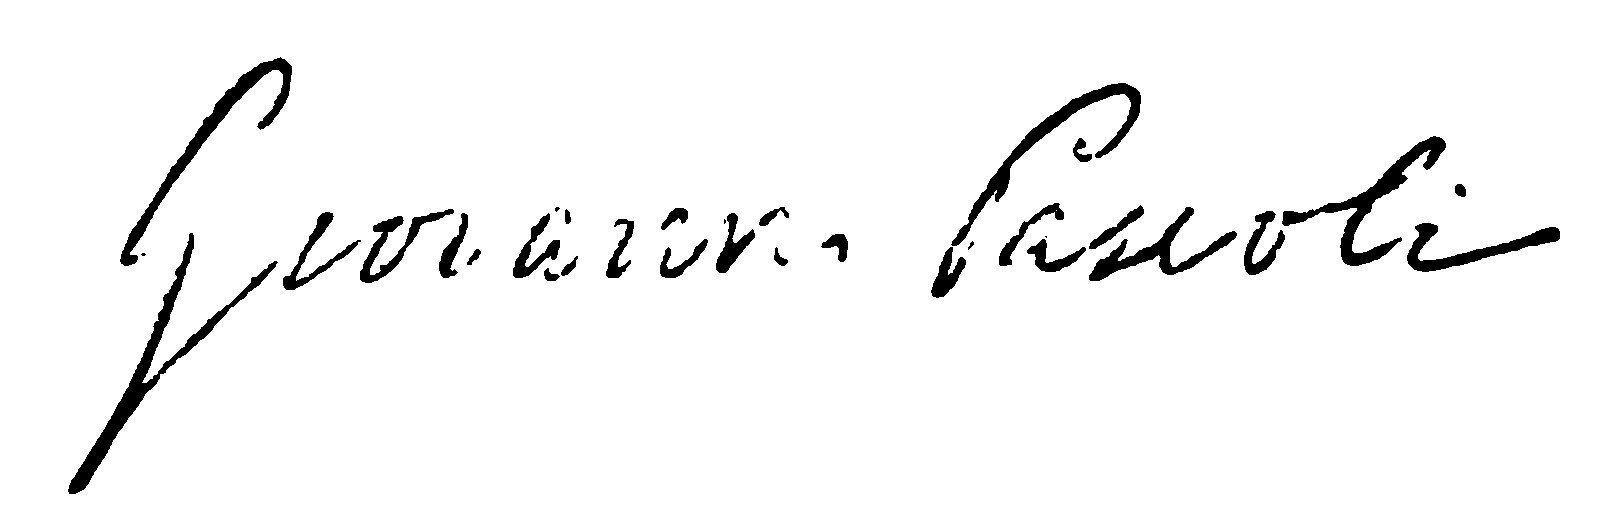
Signature of: giovanni pascoli